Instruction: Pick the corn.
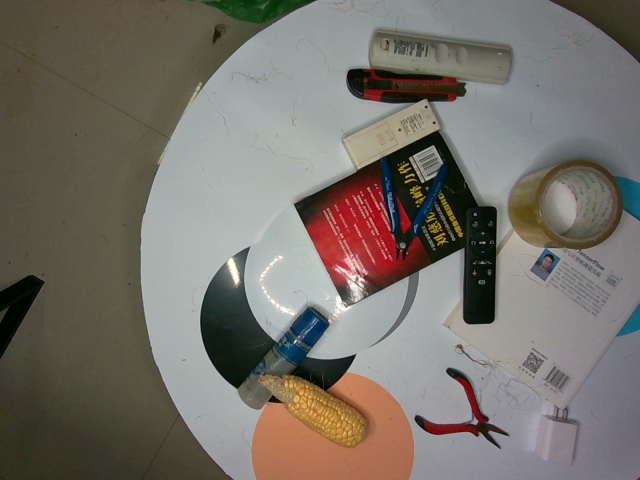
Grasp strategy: vertical